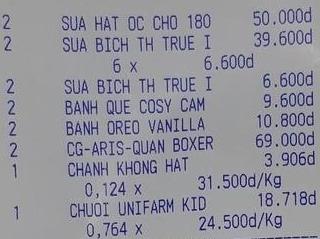
<table>
<tr>
<td>2</td>
<td>SUA HAT OC CHO 180</td>
<td>50.000d</td>
</tr>
<tr>
<td>2</td>
<td>SUA BICH TH TRUE I</td>
<td>39.600d</td>
</tr>
<tr>
<td></td>
<td>6 x</td>
<td>6.600d</td>
</tr>
<tr>
<td>2</td>
<td>SUA BICH TH TRUE I</td>
<td>6.600d</td>
</tr>
<tr>
<td>2</td>
<td>BANH QUE COSY CAM</td>
<td>9.600d</td>
</tr>
<tr>
<td>2</td>
<td>BANH OREO VANILLA</td>
<td>10.800d</td>
</tr>
<tr>
<td>2</td>
<td>CG-ARIS-QUAN BOXER</td>
<td>69.000d</td>
</tr>
<tr>
<td>1</td>
<td>CHANH KHONG HAT</td>
<td>3.906d</td>
</tr>
<tr>
<td></td>
<td>0,124 x</td>
<td>31.500d/Kg</td>
</tr>
<tr>
<td>1</td>
<td>CHUOI UNIFARM KID</td>
<td>18.718d</td>
</tr>
<tr>
<td></td>
<td>0,764 x</td>
<td>24.500d/Kg</td>
</tr>
</table>